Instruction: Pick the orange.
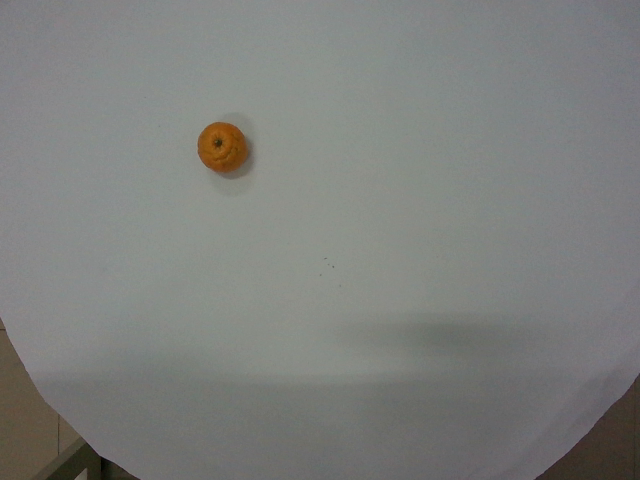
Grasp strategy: vertical